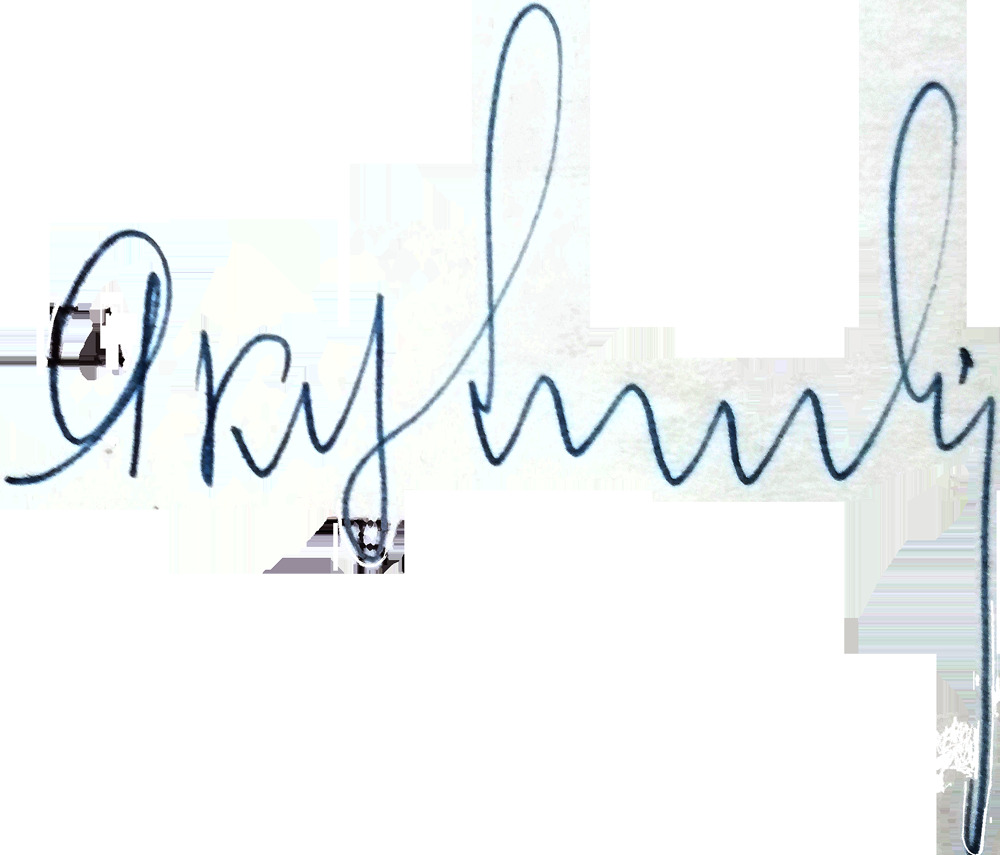
Signature of: ivan yakubovsky